Question: What do the imaging results show?
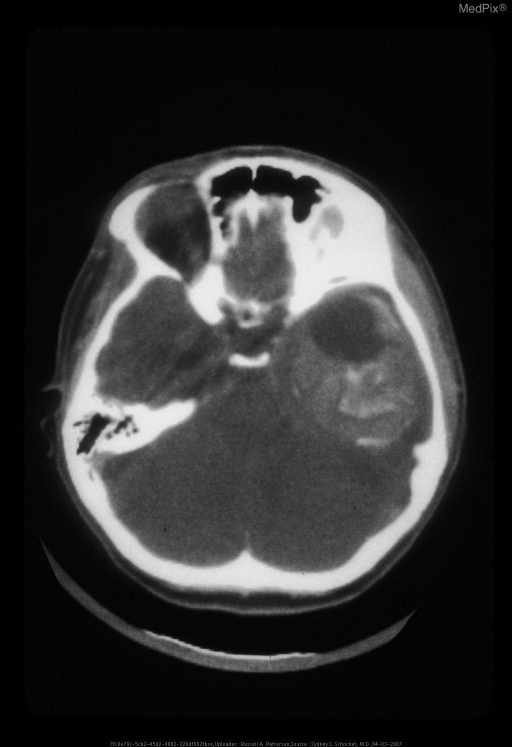
Answer: The imaging shows Ganglioglioma Ganglioglioma.